Question: What is the main concern?
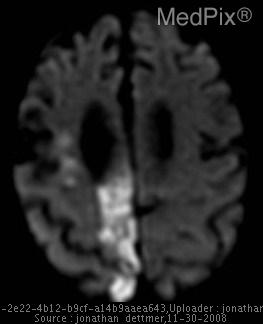
Answer: The findings suggest A new large area of restricted diffusion in the right posterior cerebral artery territory involving the parasagittal right parietal and right occipital regions.  Numerous areas of periventricular and deep white matter intensities on the DWI are not present on the ADC map.  This represents probable T2 shine-through corresponding to diffuse chronic microvascular
ischemic changes.. Second DWI slice of R PCA ischemia and periventricular hyperintensities.. The patient might have a history of Elderly (>89 y.o.) man with 15 year history of HTN and atrial fibrillation presents with decreased alertness and responsiveness x 3 hours, which has resolved on presentation.

Pt had several episodes of L sided lower extremity weakness and facial drooping lasting from minutes to hours over the past several months.  After one of these episodes, he was admitted with concern over his ability to manage his own medications.  His Coumadin was discontinued and he was and placed on antiplatelet medication alone, due to the potential for falls and subsequent bleeds..